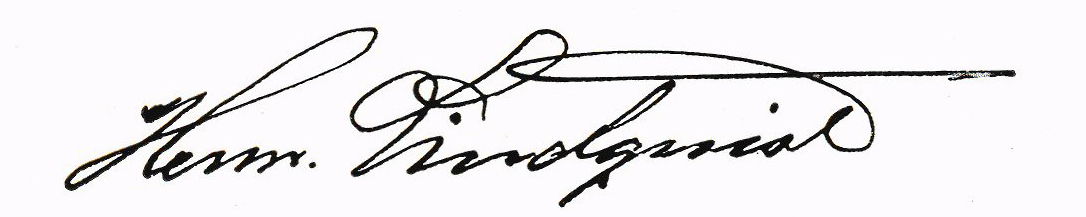
Signature of: herman lindqvist